Retrieve the amount in words, amount in figures, name of the payee, date on the cheque, and the bank name from the image.
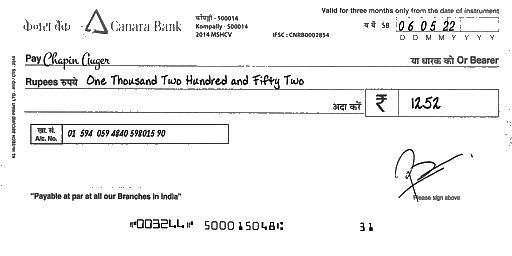
amt_in_words: One Thousand Two Hundred and Fifty Two
amt_in_figures: 1252
payee_name: Chapin Auger
bank_name: Canara Bank
cheque_date: 06/05/22